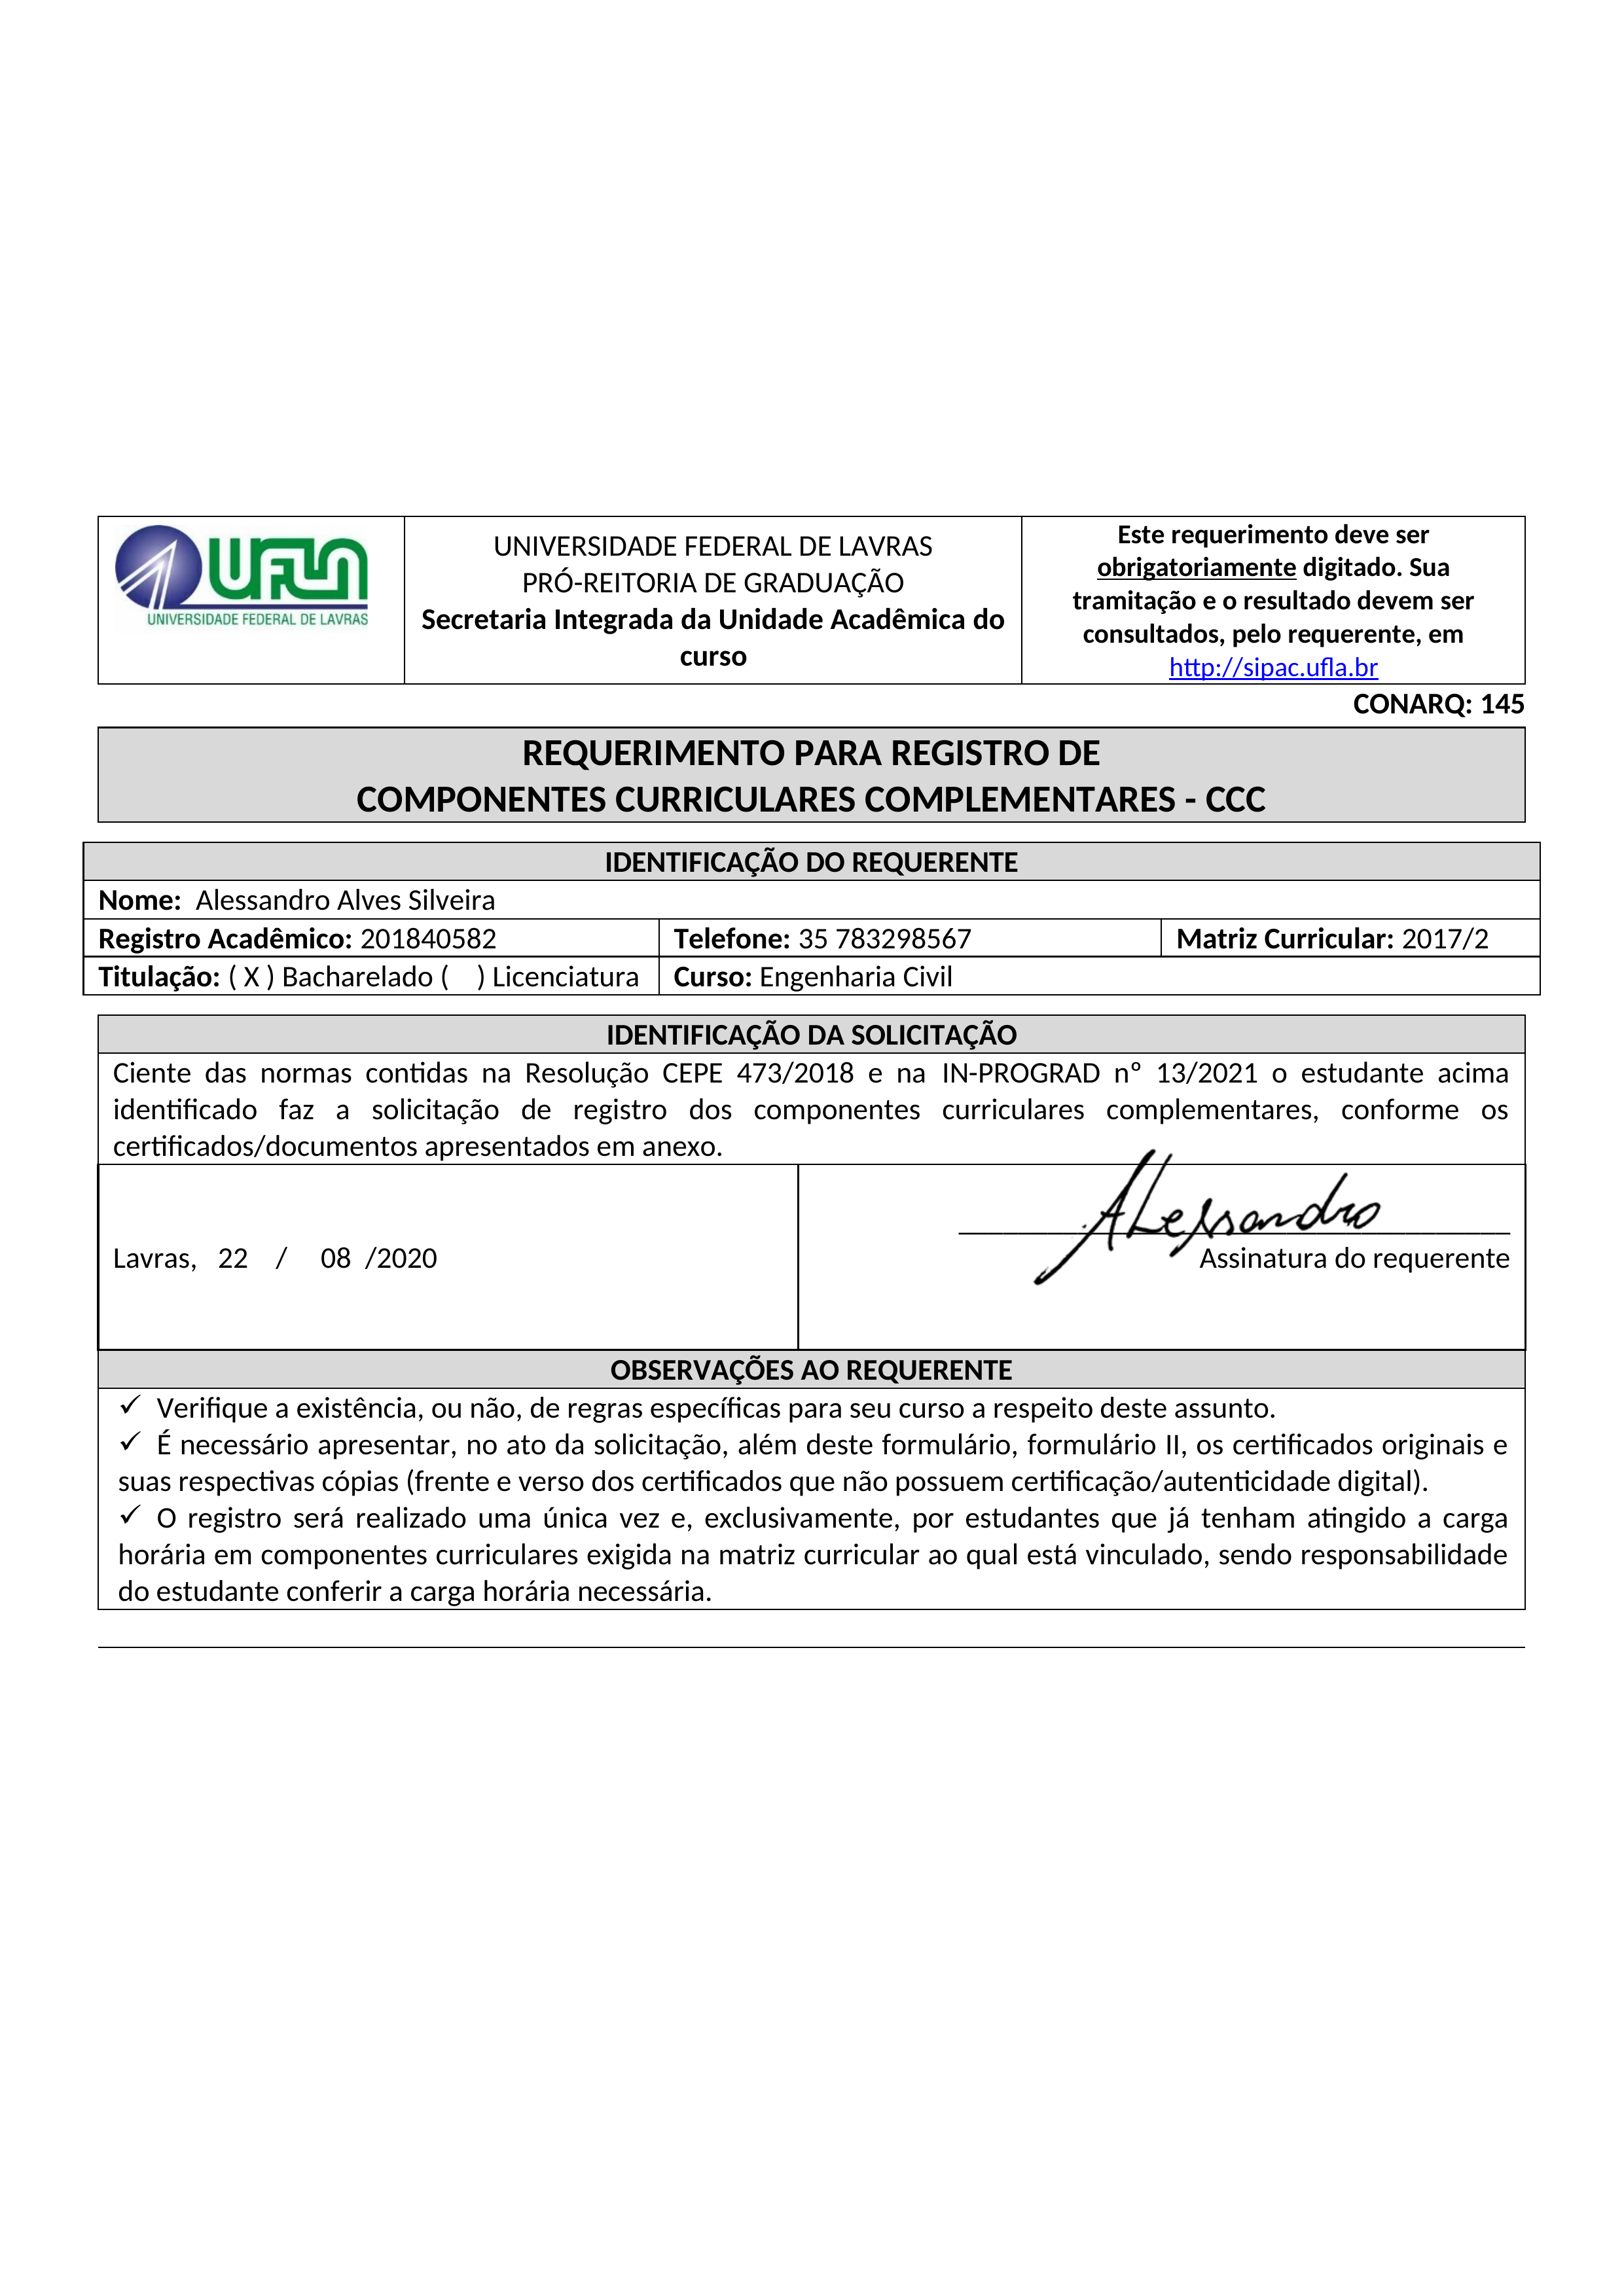
Este requerimento deve ser obrigatoriamente digitado. Sua tramitação e o resultado devem ser consultados, pelo requerente, em http://sipac.ufla.br
UNIVERSIDADE FEDERAL DE LAVRAS
VFUN
PRÓ-REITORIA DE GRADUAÇÃO
Secretaria Integrada da Unidade Acadêmica do curso
UNIVERSIDADE FEDERAL DE LAVRAS
CONARQ: 145
REQUERIMENTO PARA REGISTRO DE COMPONENTES CURRICULARES COMPLEMENTARES - CCC
IDENTIFICAÇÃO DO REQUERENTE
Nome:
Alessandro Alves Silveira
Registro Acadêmico:
201840582
Telefone:
35 783298567
Matriz Curricular:
2017/2
Titulacao:
() Licenciatura
Bacharelado
(X)
Curso:
Engenharia Civil
IDENTIFICAÇÃO DA SOLICITAÇÃO
Ciente das normas contidas na Resolução CEPE 473/2018 e na IN-PROGRAD nº 13/2021 o estudante acima identificado faz a solicitação de registro dos componentes curriculares complementares, conforme os certificados/documentos apresentados em anexo.
Lavras, 22/08/2020
Assinatura do requerente
OBSERVAÇÕES AO REQUERENTE
Verifique a existência, ou não, de regras específicas para seu curso a respeito deste assunto.
É necessário apresentar, no ato da solicitação, além deste formulário, formulário II, os certificados originais e suas respectivas cópias (frente e verso dos certificados que não possuem certificação/autenticidade digital).
O registro será realizado uma única vez e, exclusivamente, por estudantes que já tenham atingido a carga horária em componentes curriculares exigida na matriz curricular ao qual está vinculado, sendo responsabilidade do estudante conferir a carga horária necessária.